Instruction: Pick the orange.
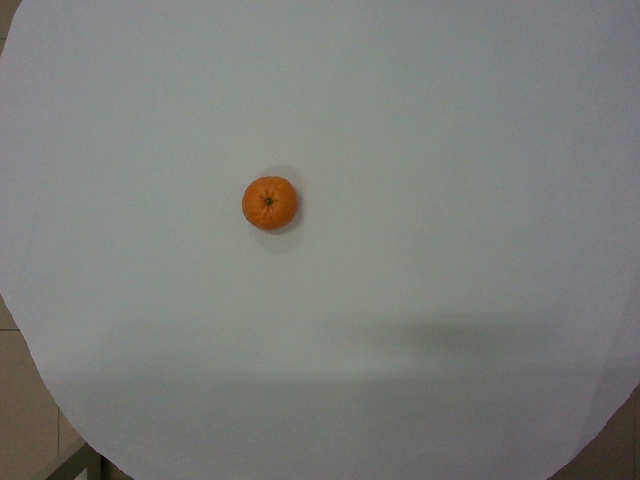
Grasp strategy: vertical